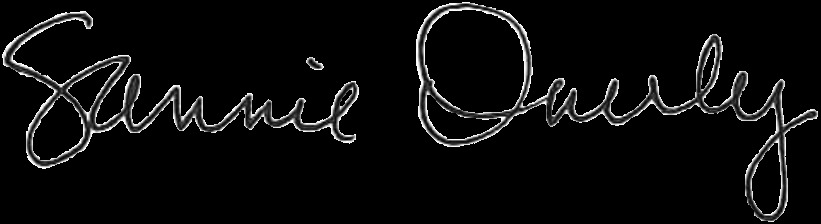
Signature of: sannie overly